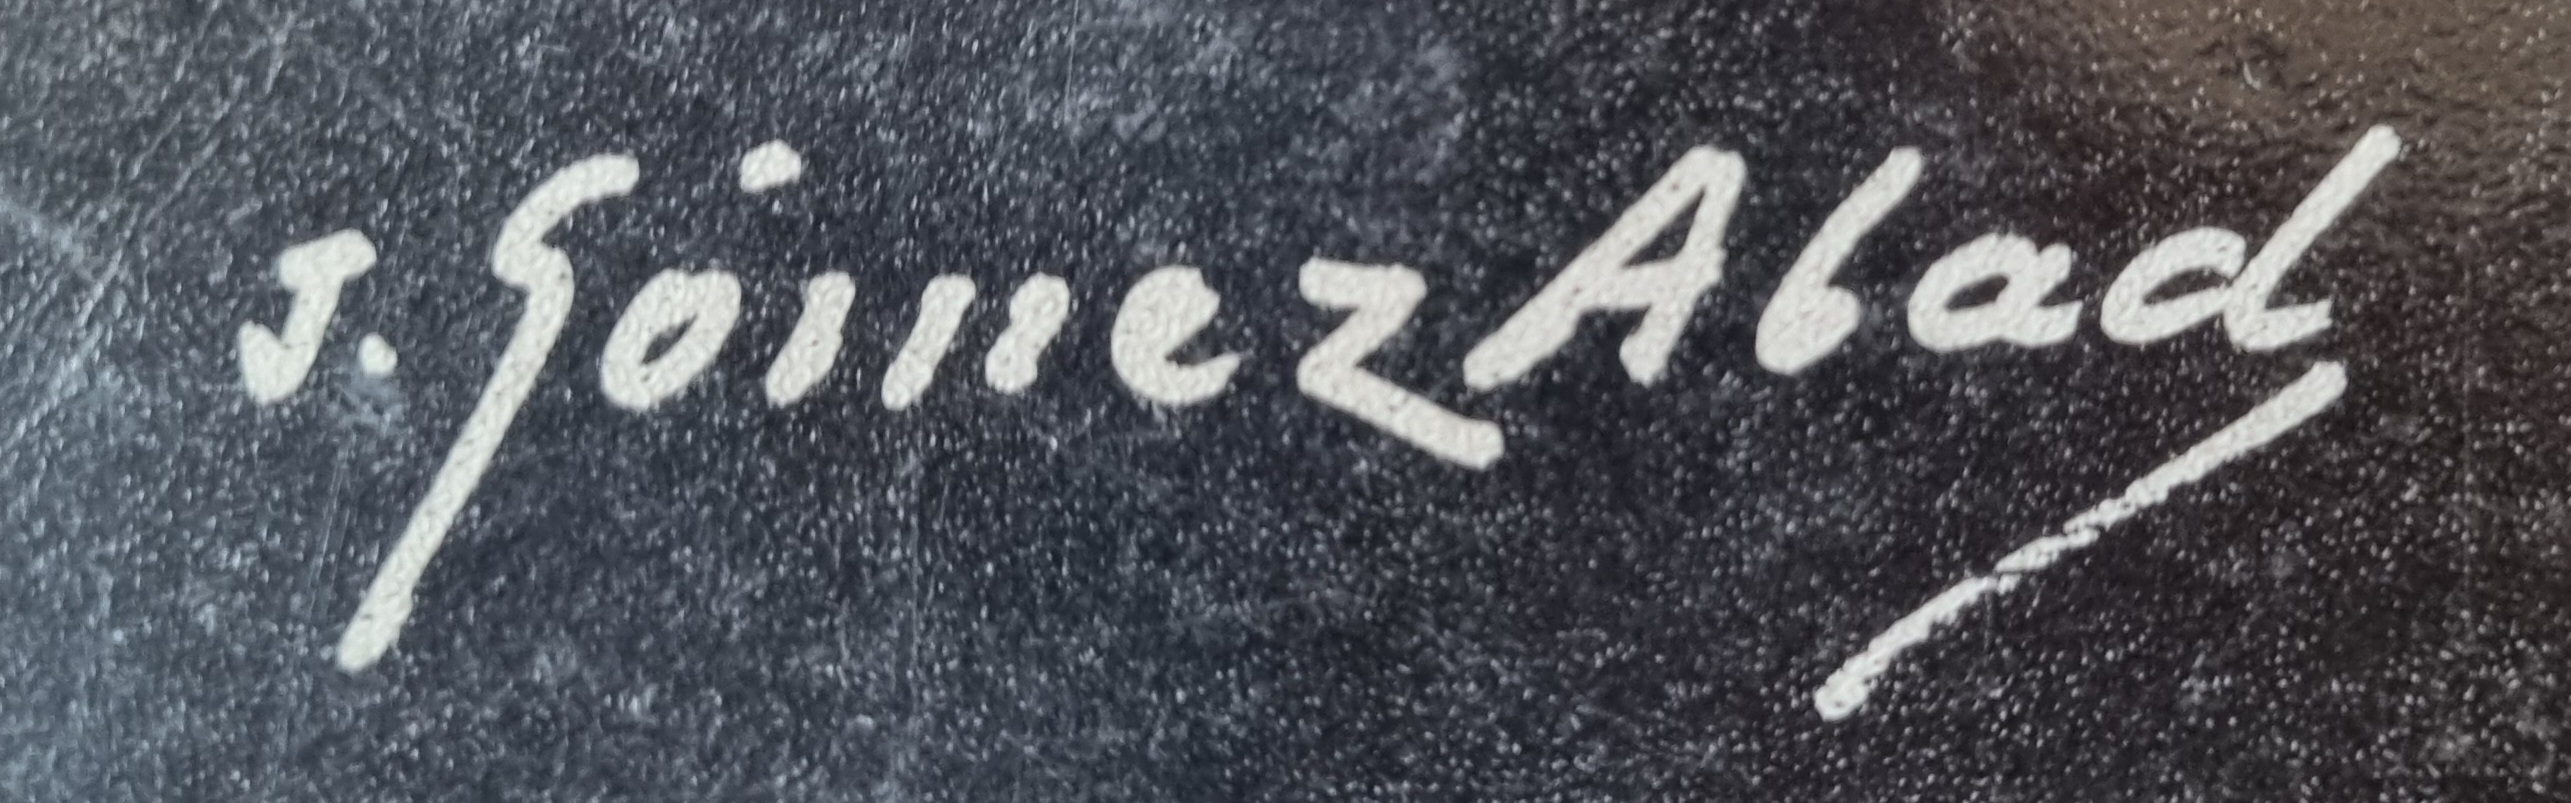
Signature of: josé gómez abad